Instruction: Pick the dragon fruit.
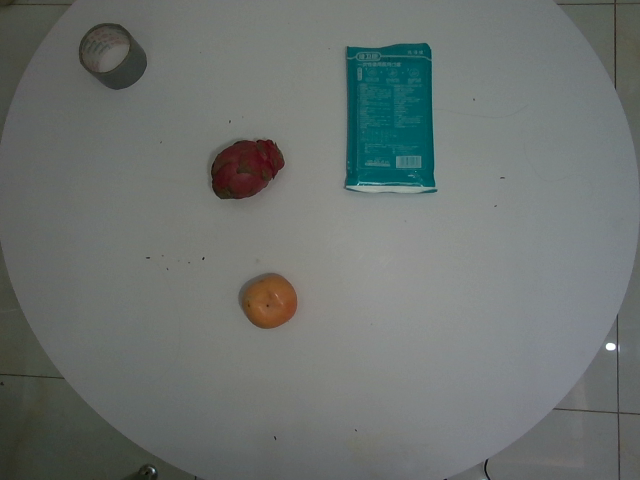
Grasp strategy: vertical